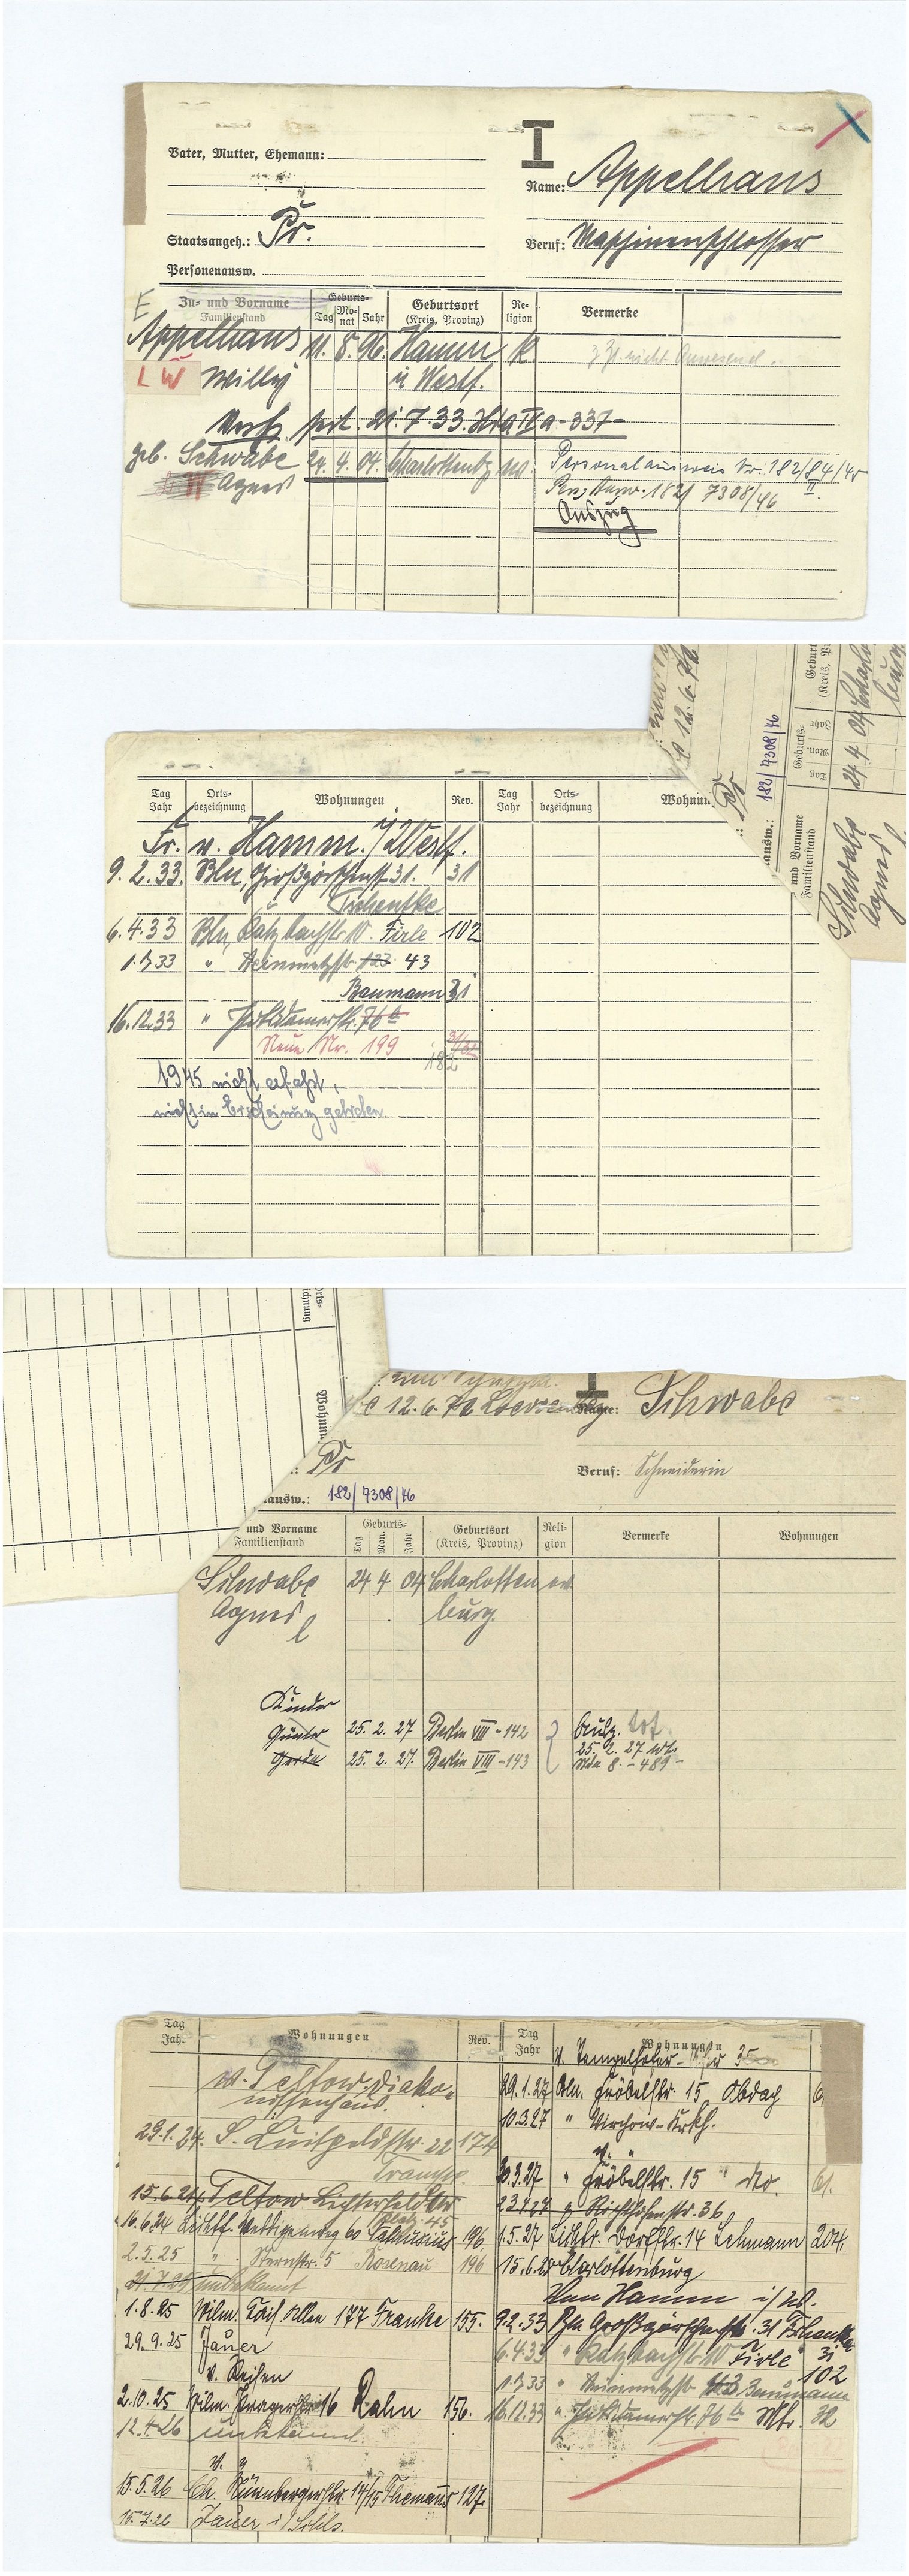
Appelhans